Question: What might the diagnosis be?
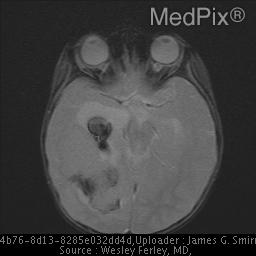
Answer: The possible diagnosis includes Choroid plexus carcinoma
Choroid plexus papilloma
PNET
Medulloepithelioma (infants)
Teratoma
Metastatic Adenocarcinoma (adults).